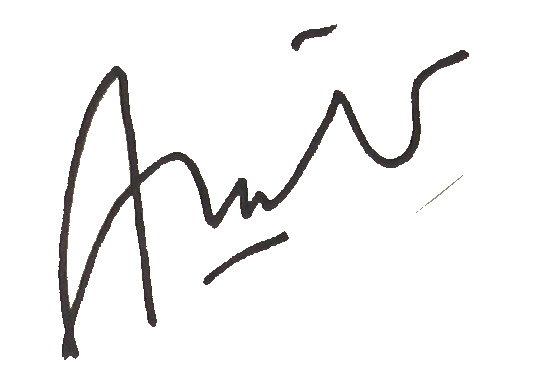
Signature of: ari lasso